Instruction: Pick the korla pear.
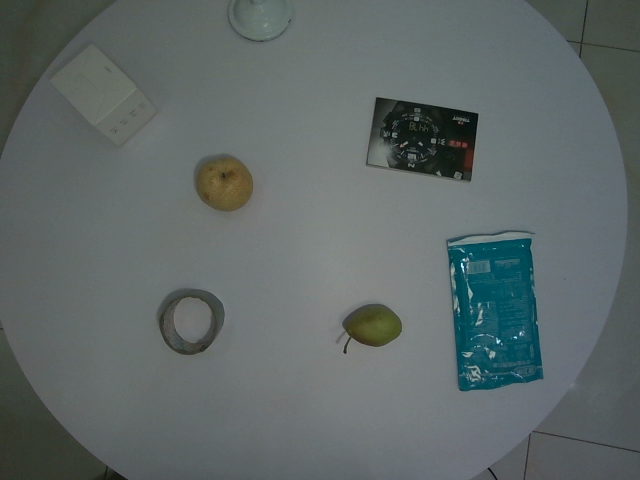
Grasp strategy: vertical